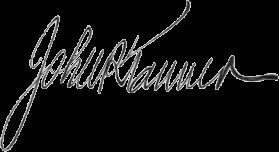
Signature of: john riley tanner